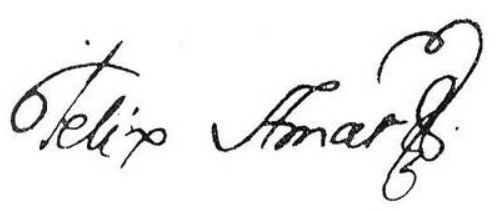
Signature of: félix amat de palou i pont